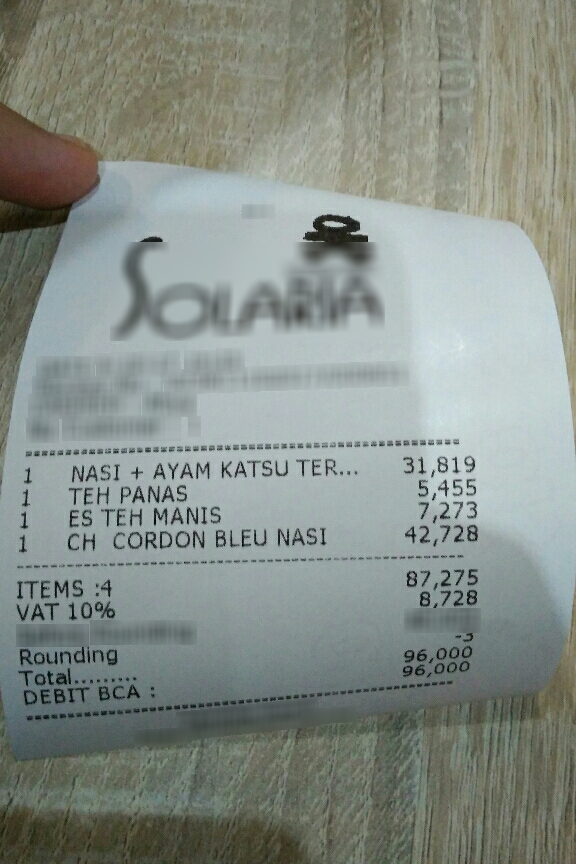
Receipt information:
subtotal: 87,275
tax: 8,728
total: 96,000
line_items: item_name: NASI + AYAM KATSU TER...
item_value: 31,819
item_quantity: 1
item_name: TEH PANAS
item_value: 5,455
item_quantity: 1
item_name: ES TEH MANIS
item_value: 7,273
item_quantity: 1
item_name: CH CORDON BLEU NASI
item_value: 42,728
item_quantity: 1